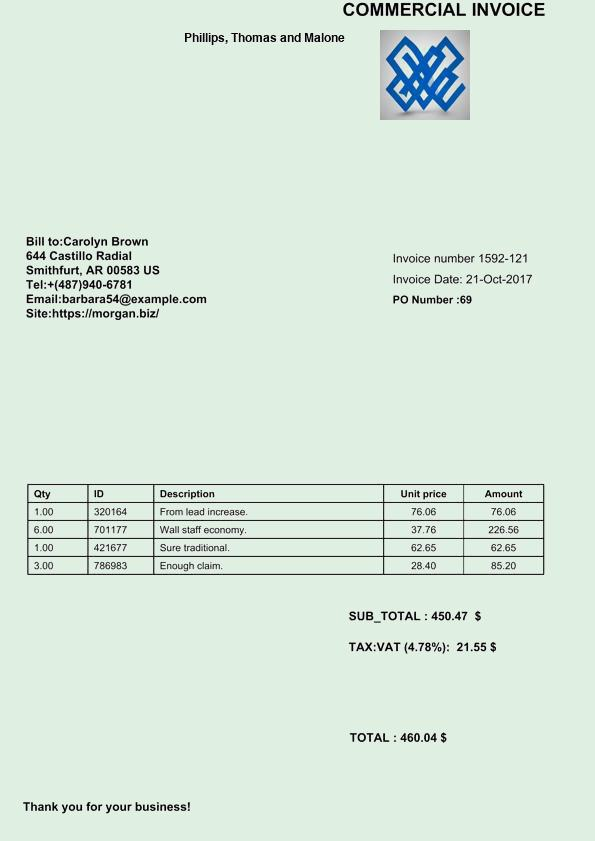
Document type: Invoice